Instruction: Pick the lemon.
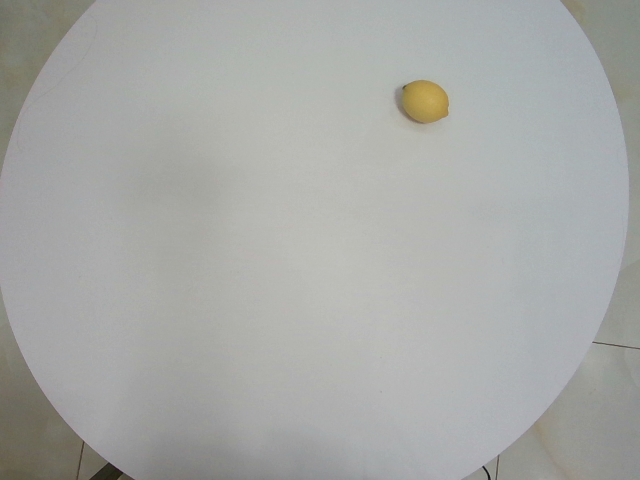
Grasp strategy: vertical